Question: Talk about the condition:
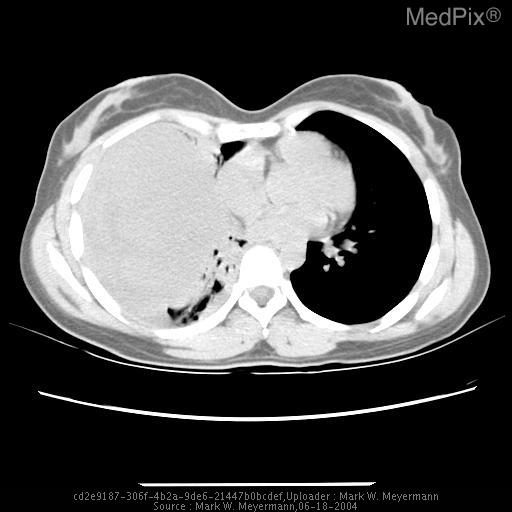
Answer: The disease is discussed as: Rhabdomyosarcomas describe sarcomas of skeletal muscle. Rhabdomyosarcoma has two forms, embryonal and alveolar. Embryonal is the most common form of this tumor in children and young adolescents, and occurs in head, neck, retroperitoneum, genitourinary system, and rarely in the extremities. Metastasis is frequent and prognosis is poor. Alveolar rhabdomyosarcoma tends to occur in older children and adolescents and metastasis is common. Without recurrent metastasis, survival may be 80% or higher. Treatment includes surgery, chemotherapy, radiation therapy, bone marrow transplant, and clinical trials.